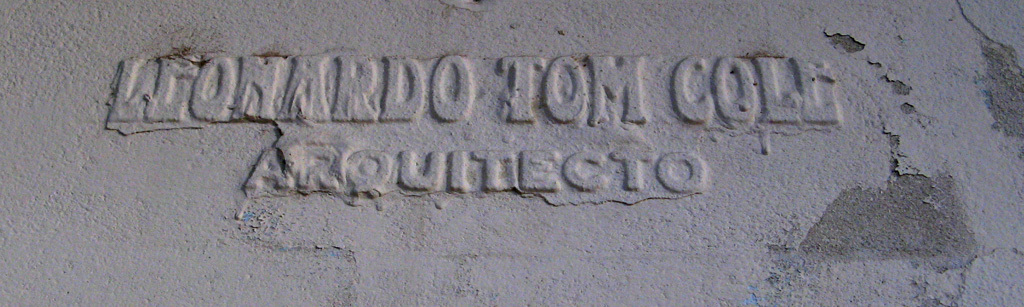
Signature of: leonardo tomas cole